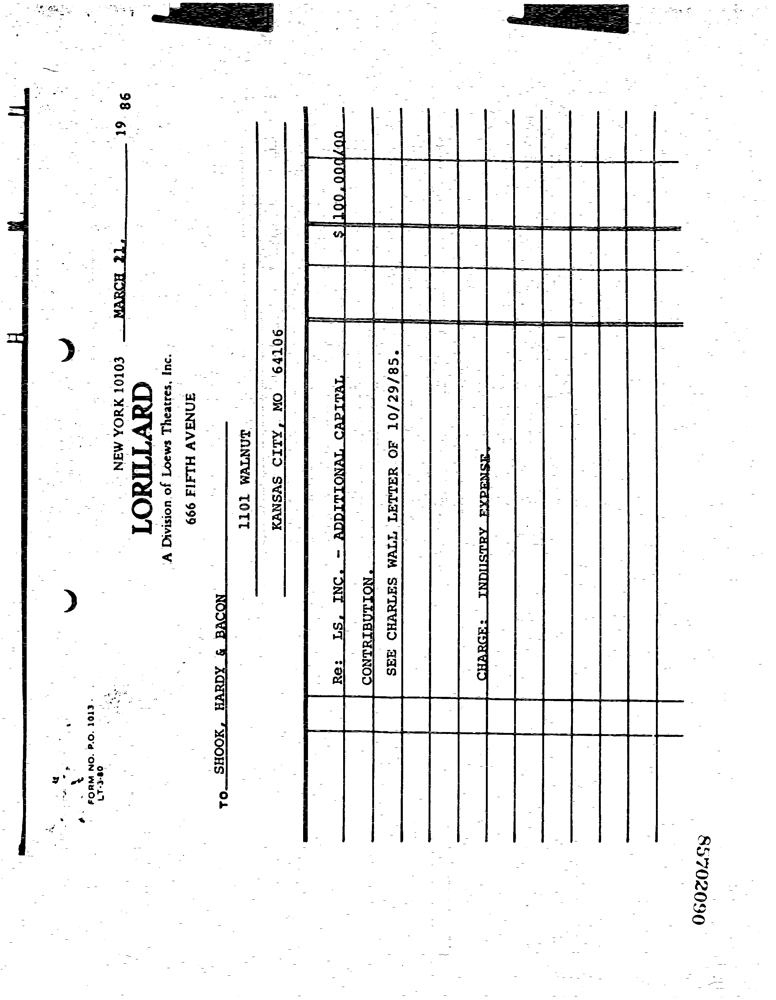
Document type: Invoice